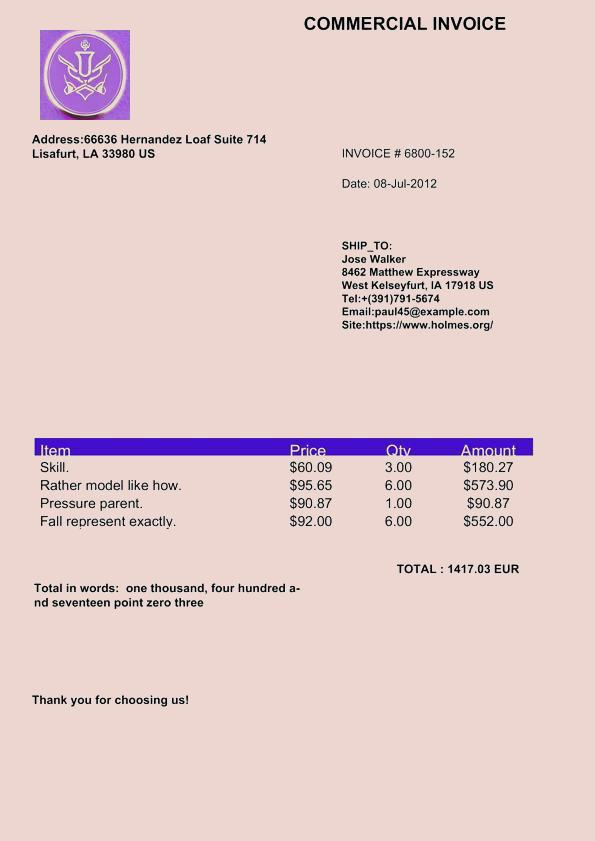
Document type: Invoice